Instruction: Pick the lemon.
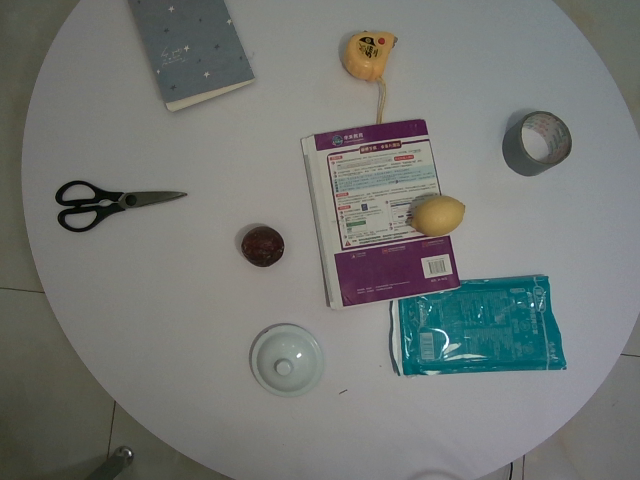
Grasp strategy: vertical